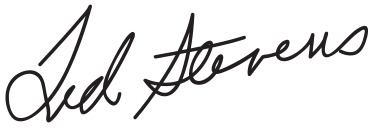
Signature of: ted stevens